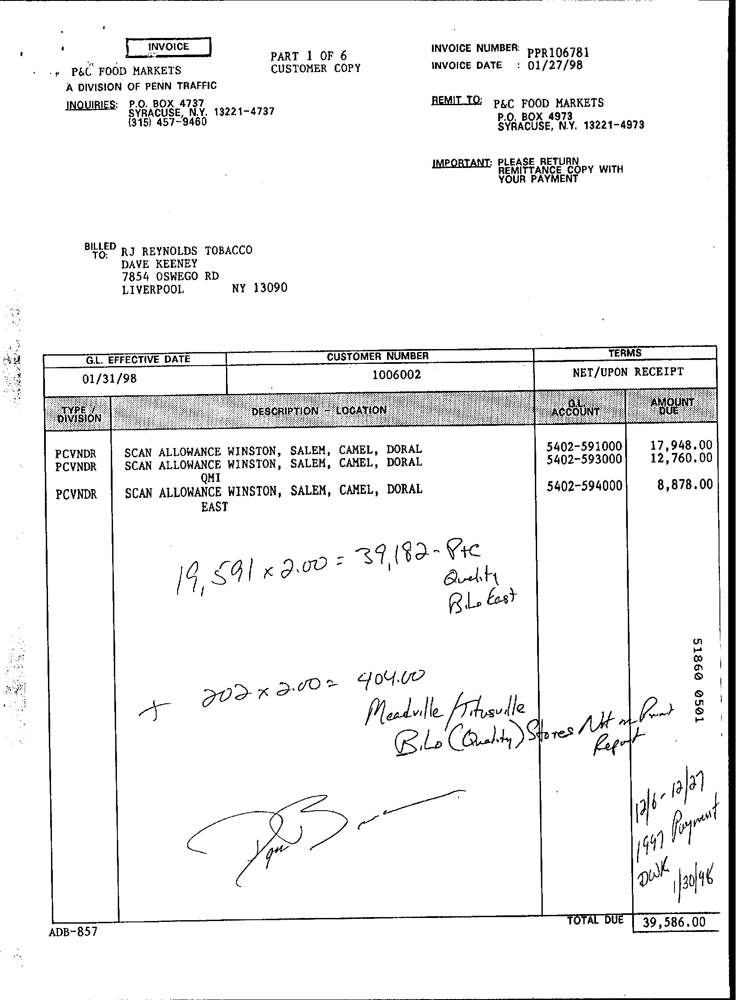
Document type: Invoice